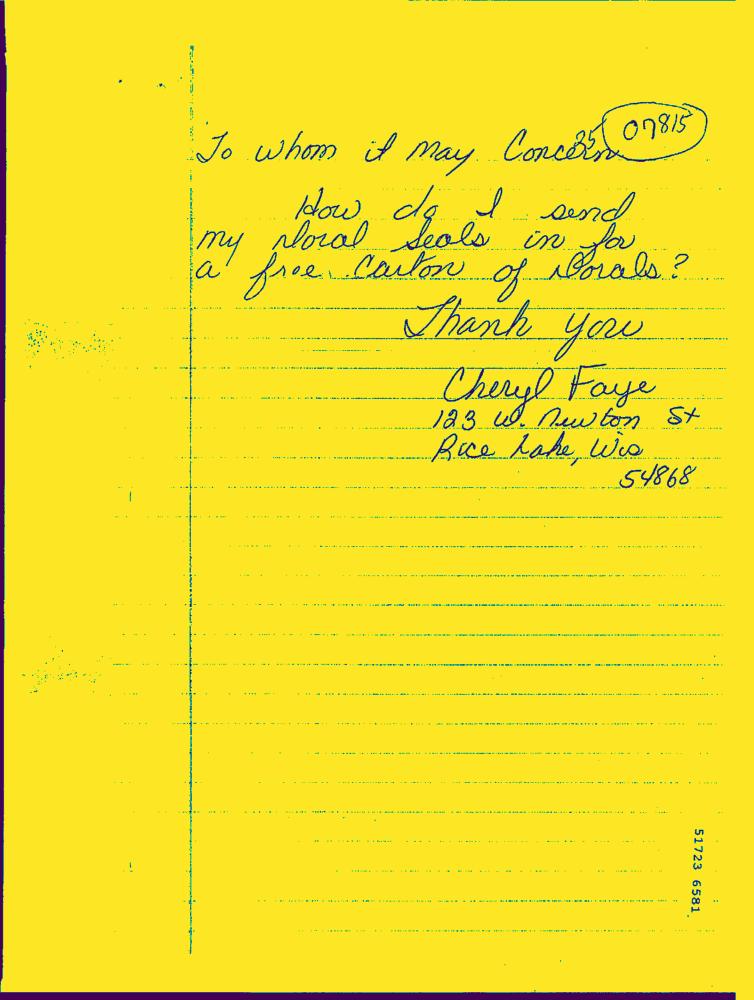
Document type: Hand-Written